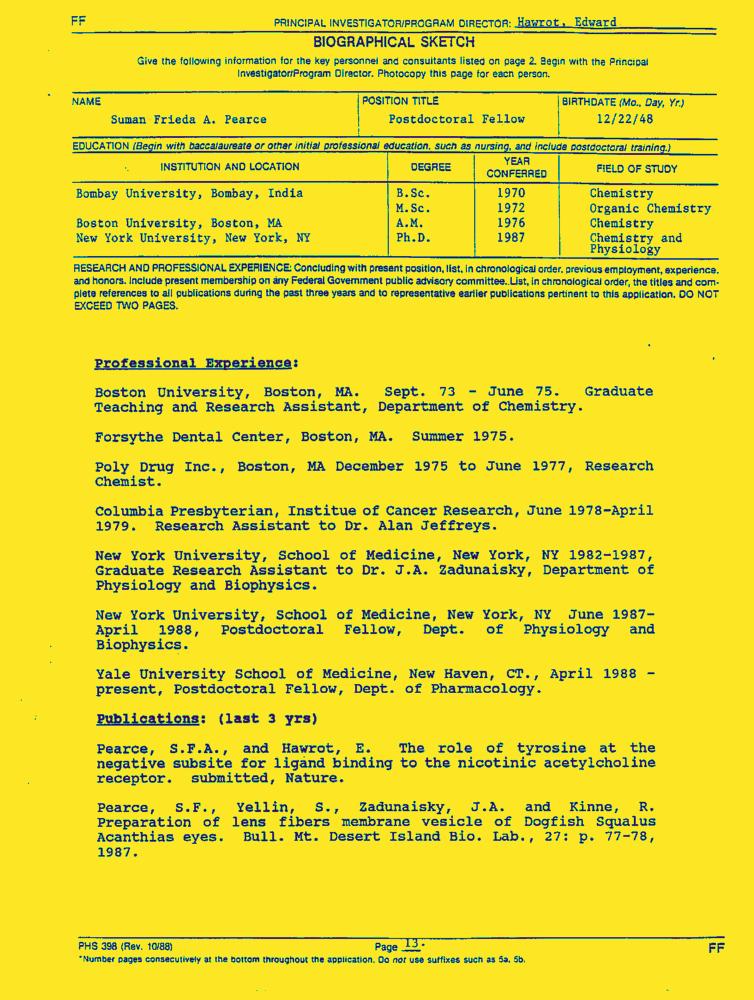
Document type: Resume-Doc